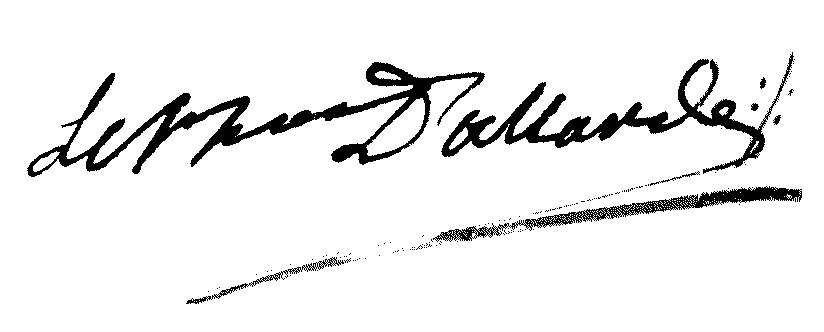
Signature of: pierre d allarde